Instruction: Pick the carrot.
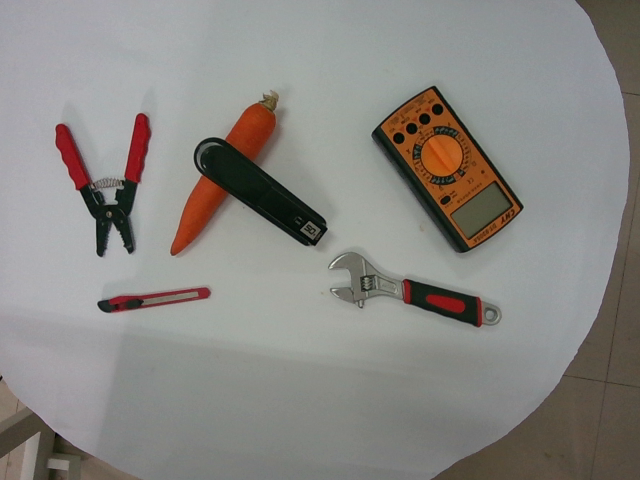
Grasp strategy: vertical